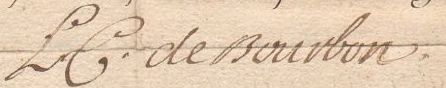
Signature of: louis charles count of eu